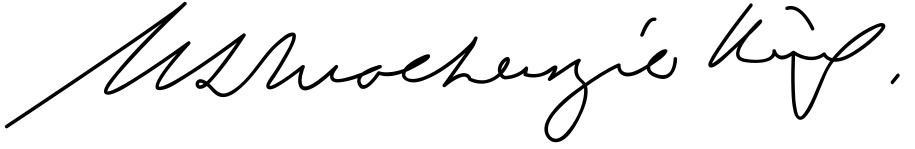
Signature of: william lyon mackenzie king